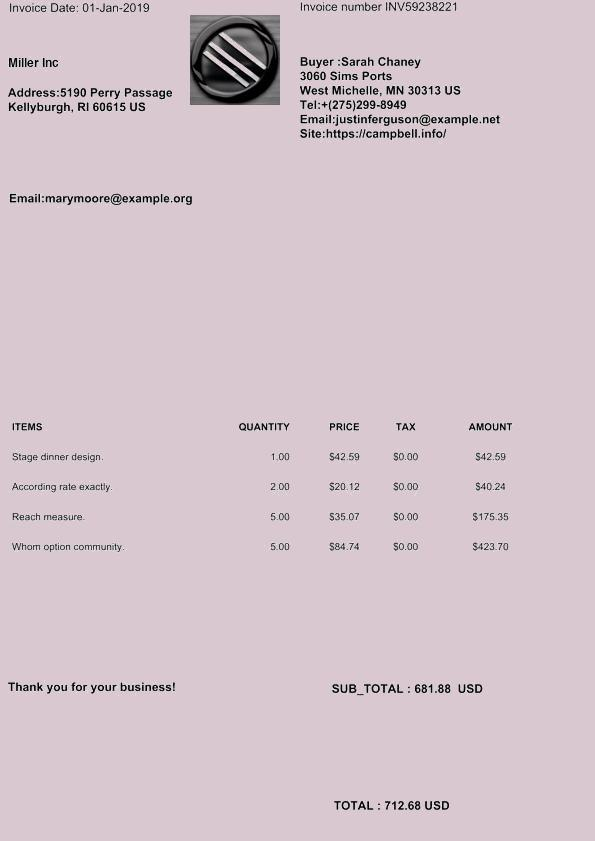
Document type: Invoice